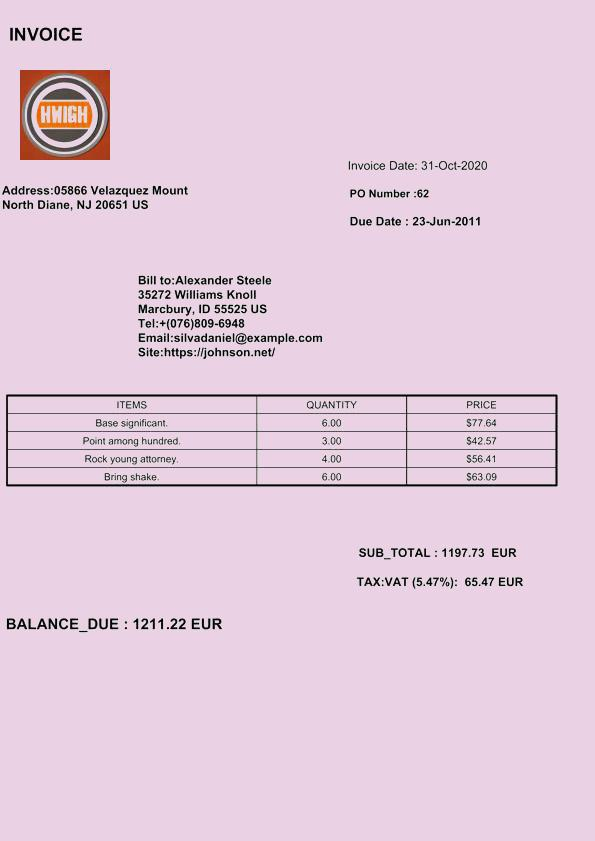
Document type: Invoice